Question: What jurisdiction, city, or county is the document associated with?
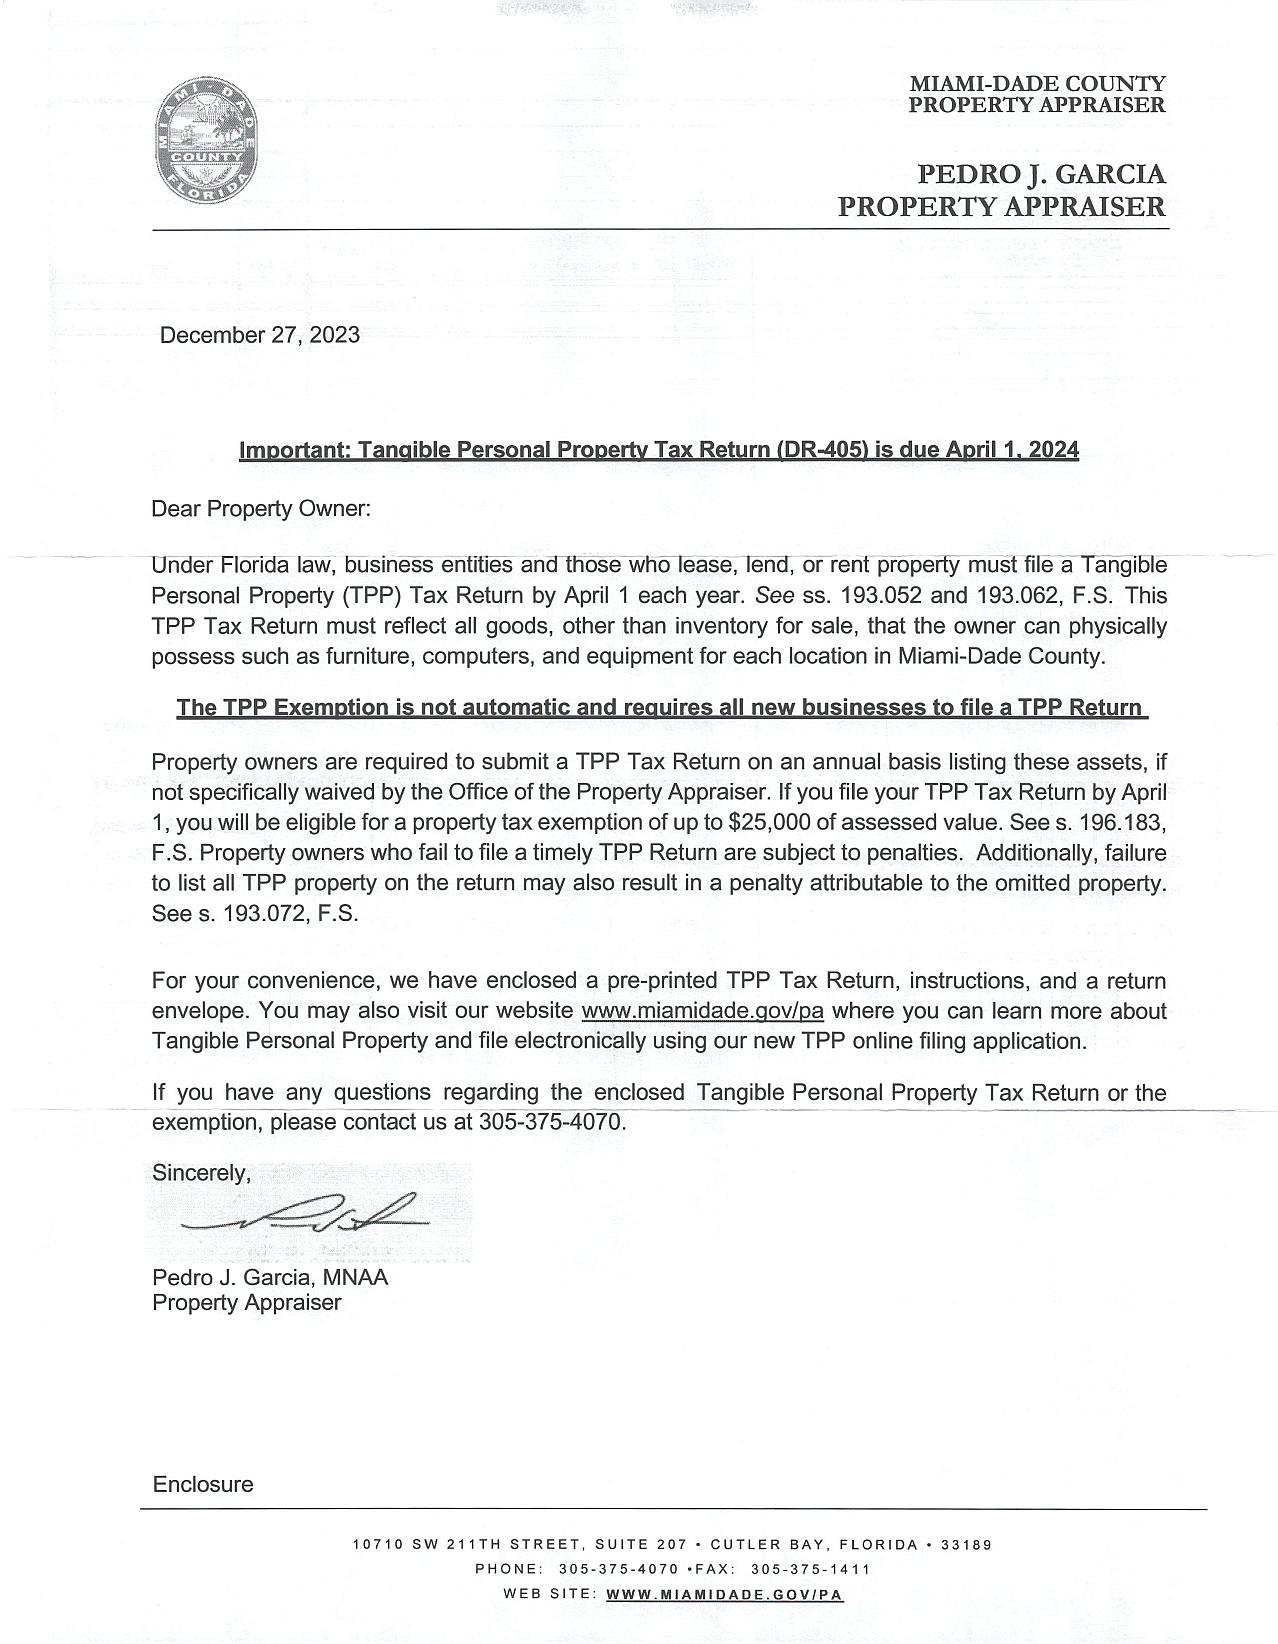
Answer: "Miami-Dade County"